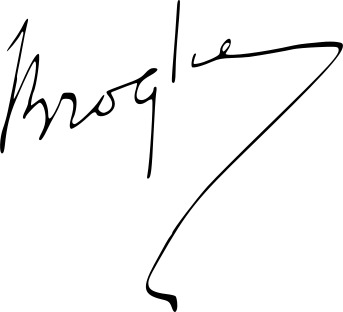
Signature of: maurice de broglie